Question: What is the estimated tax bill amount according to the document?
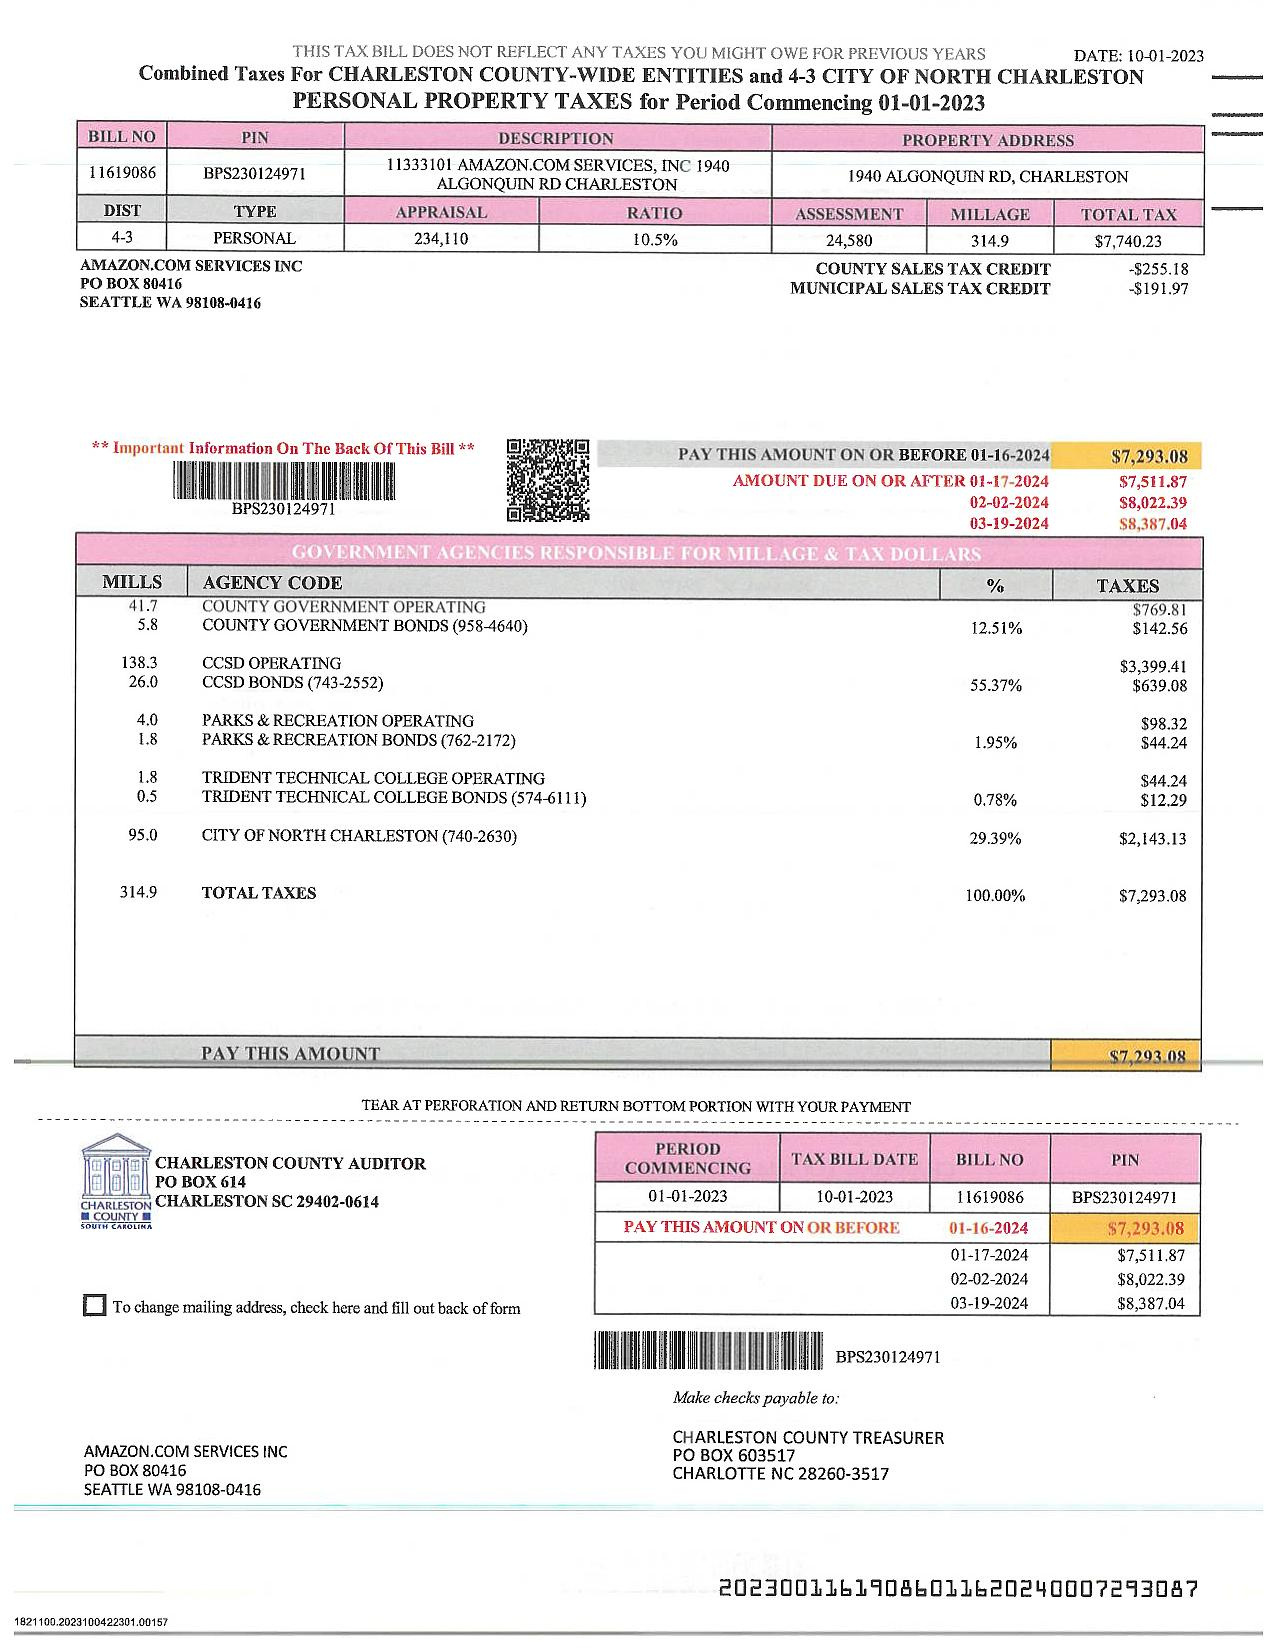
Answer: "7,293.08"